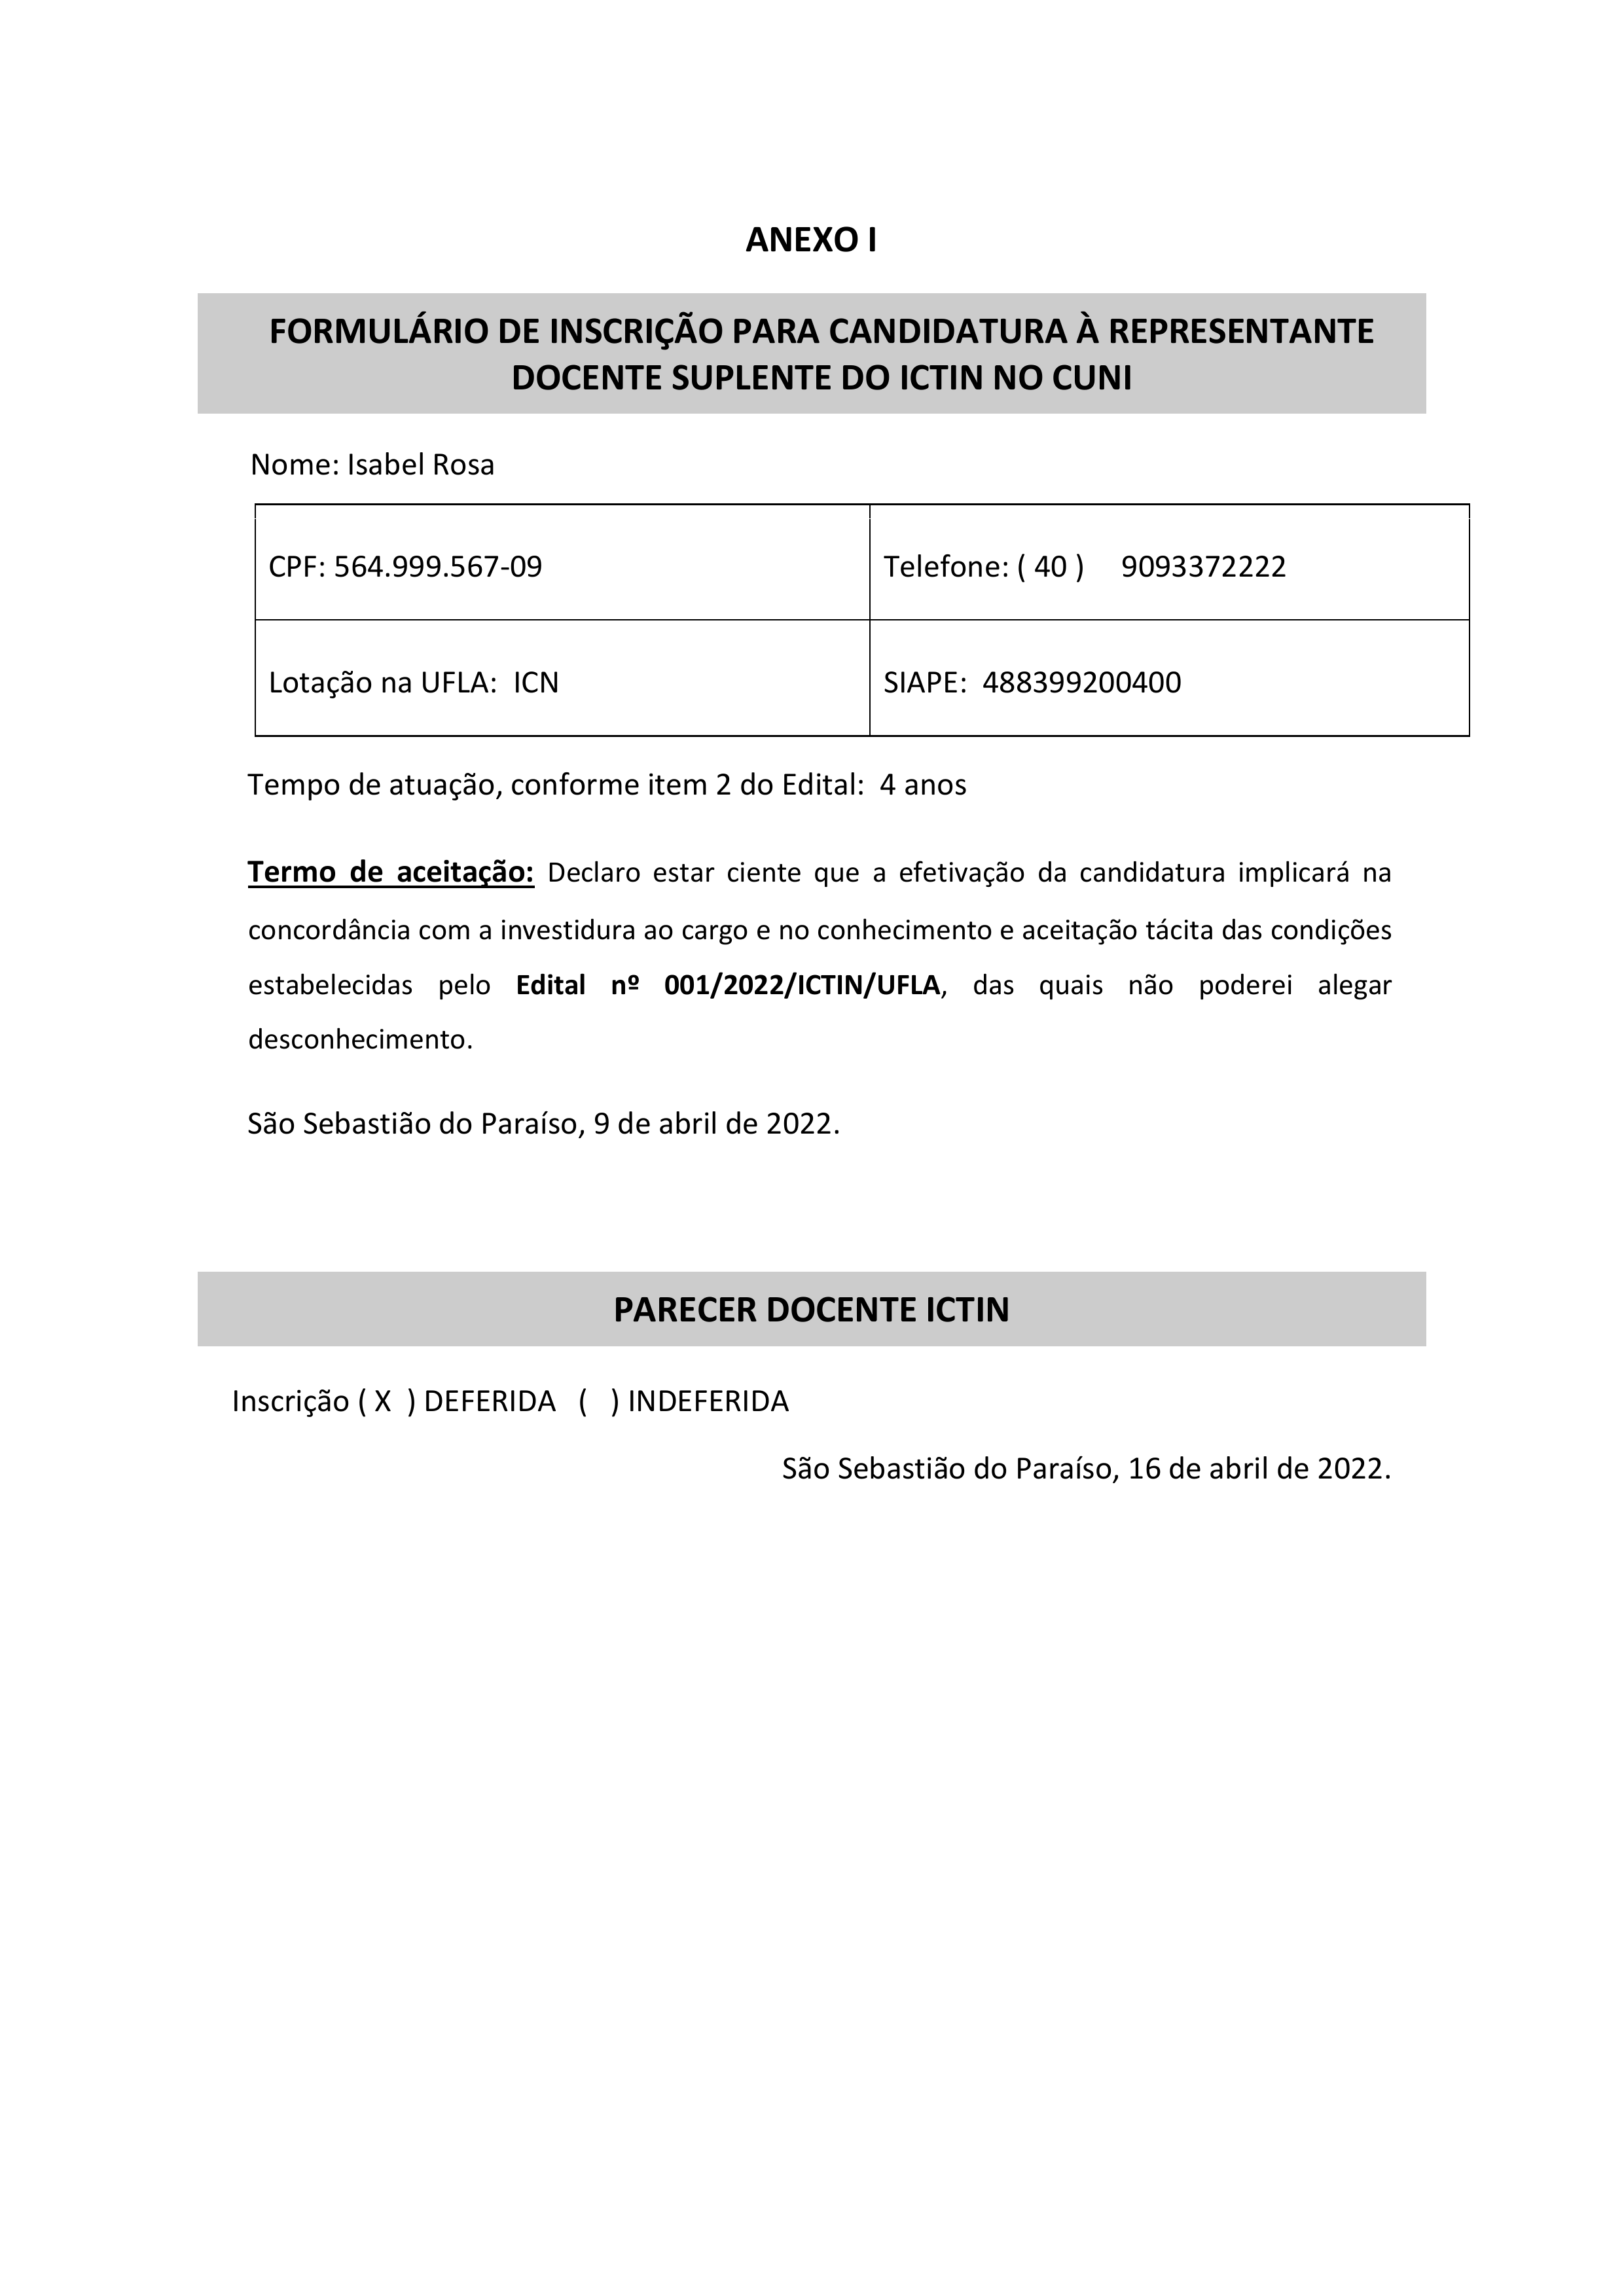
ANEXO I
FORMULÁRIO DE INSCRIÇÃO PARA CANDIDATURA À REPRESENTANTE DOCENTE SUPLENTE DO ICTIN NO CUNI
Nome:
Isabel Rosa
Telefone:
(40) 9093372222
CPF:
564.999.567-09
Lotação na UFLA:
ICN
SIAPE:
488399200400
Tempo de atuação, conforme item 2 do Edital:
4 anos
Termo de aceitação: Declaro estar ciente que a efetivação da candidatura implicará na concordância com a investidura ao cargo e no conhecimento e aceitação tácita das condições estabelecidas pelo Edital nº 001/2022/ICTIN/UFLA, das quais não poderei alegar desconhecimento.
São Sebastião do Paraíso, 9 de abril de 2022.
PARECER DOCENTE ICTIN
Inscrição
() INDEFERIDA
DEFERIDA
(X)
São Sebastião do Paraíso, 16 de abril de 2022.